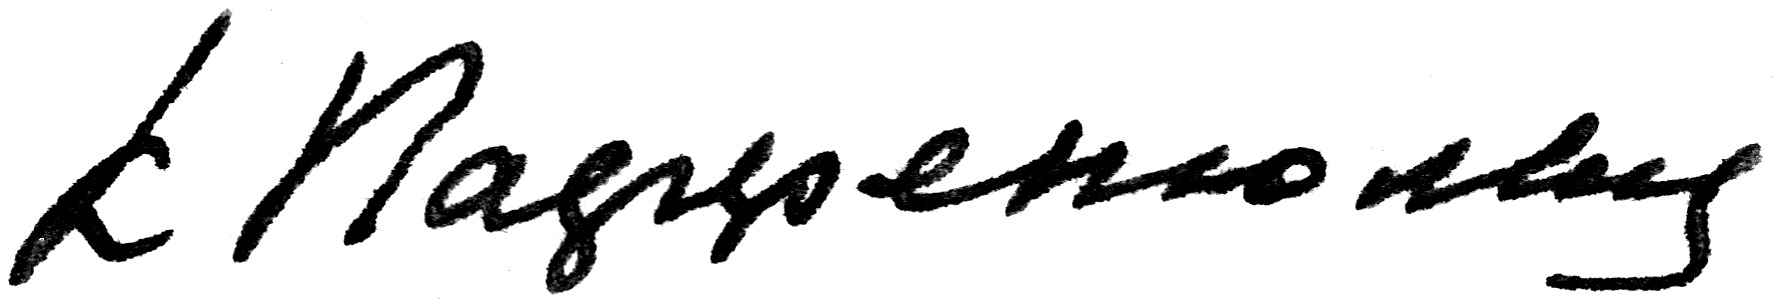
Signature of: konstantin paffengoltz